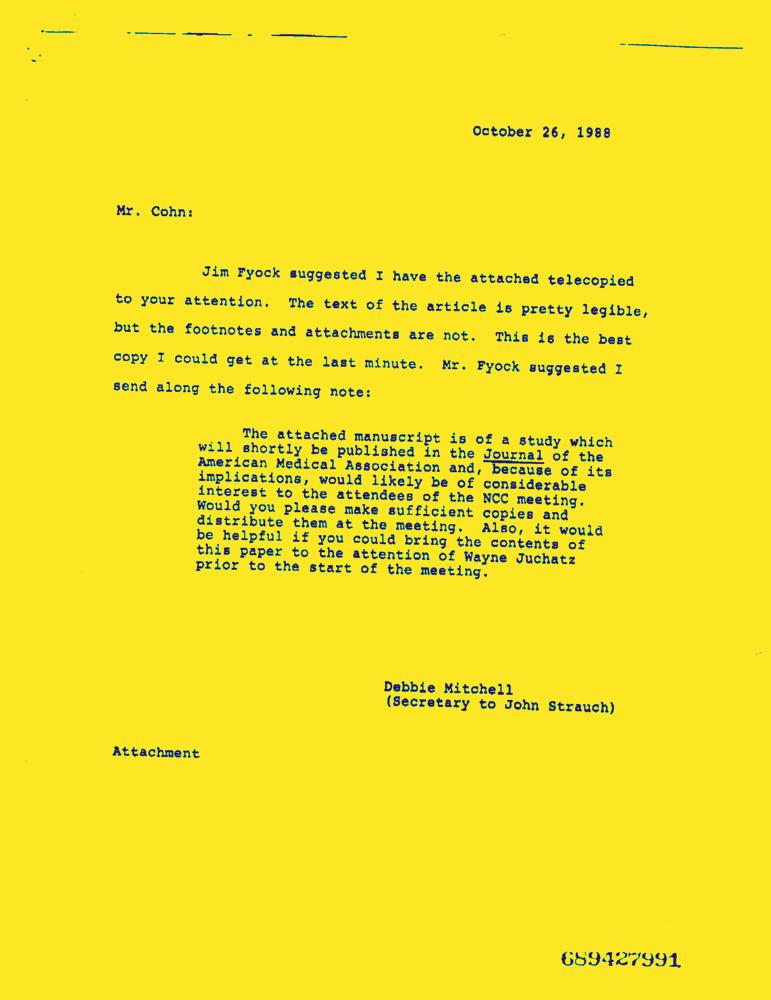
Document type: Letter-Doc